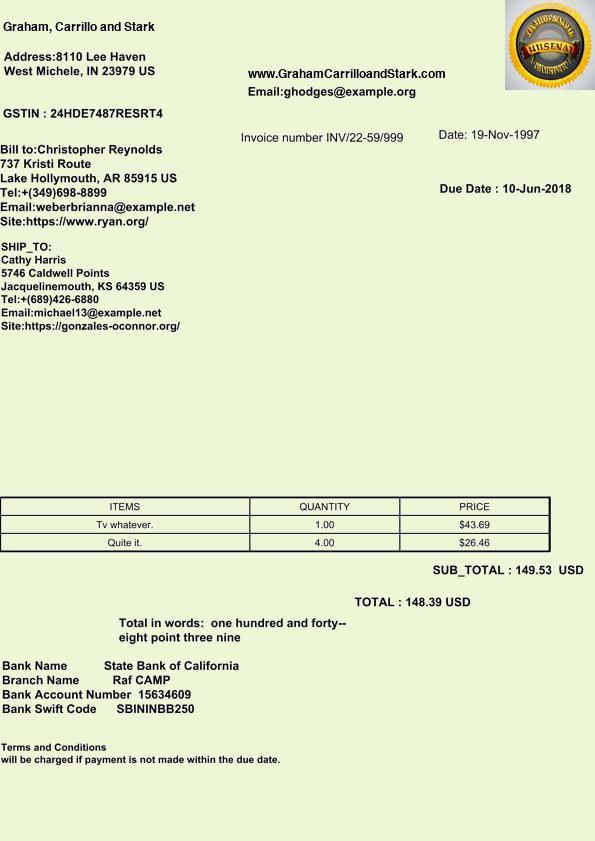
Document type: Invoice